Question: What jurisdiction, city, or county is the document associated with?
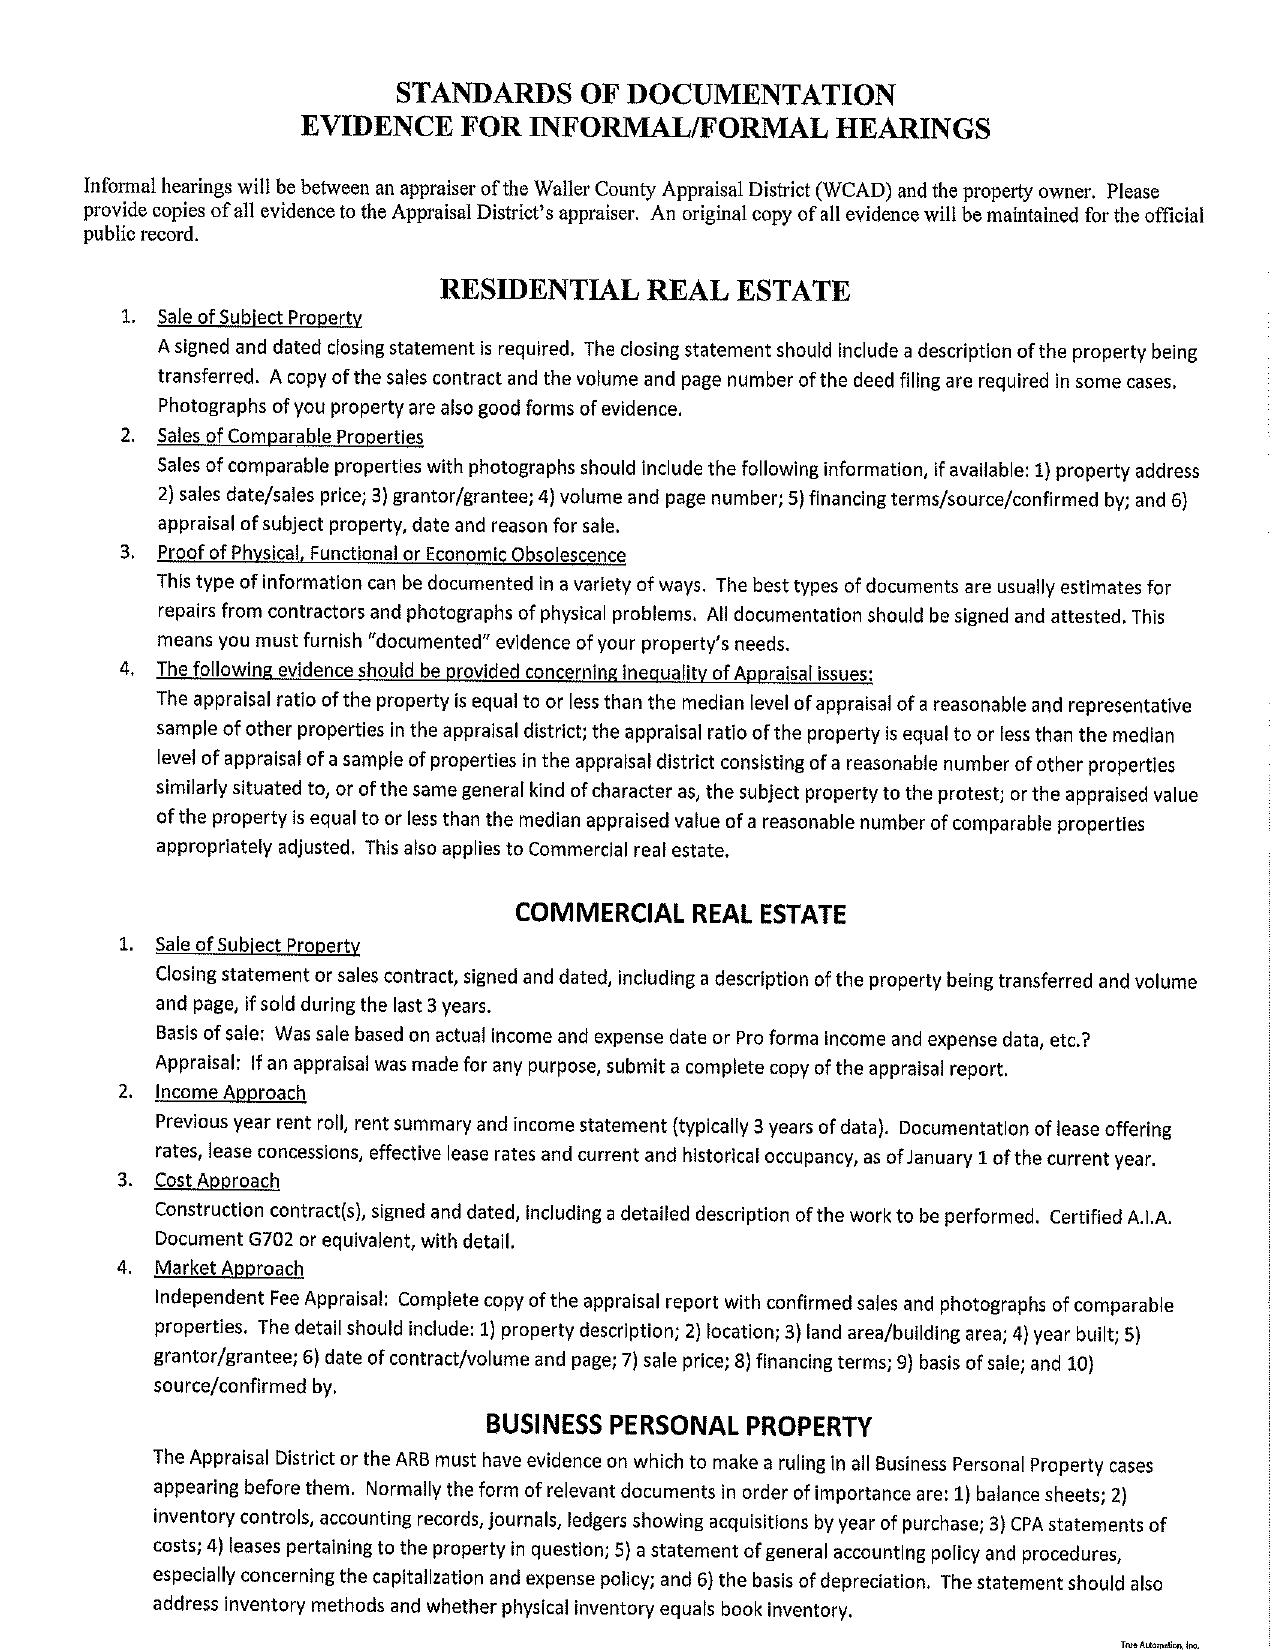
Answer: "Waller County Appraisal District (WCAD)"